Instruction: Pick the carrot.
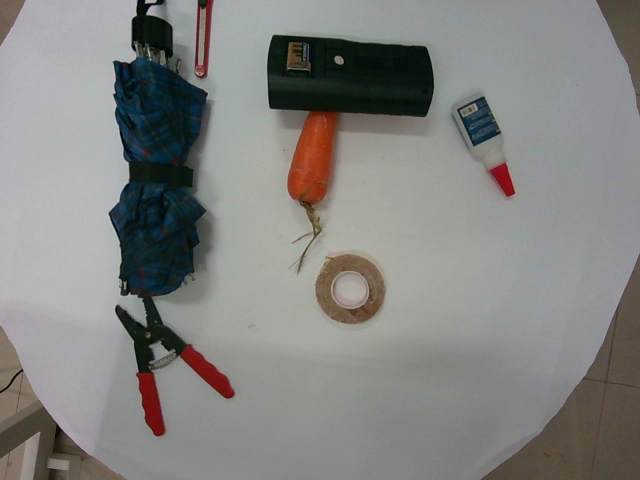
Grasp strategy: vertical